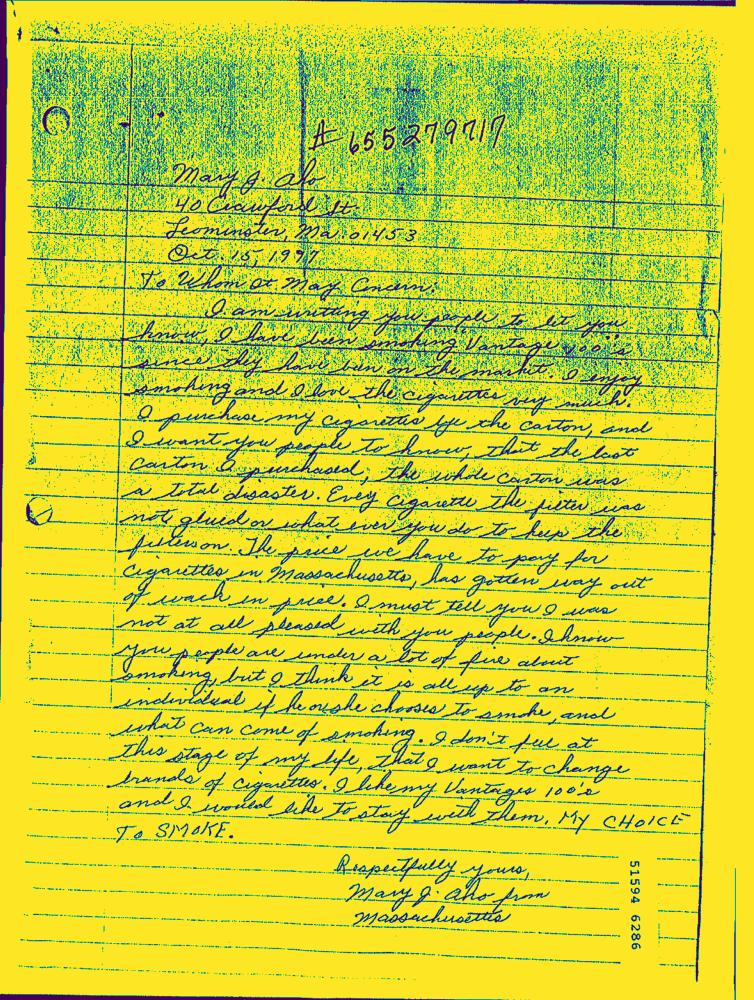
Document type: Hand-Written